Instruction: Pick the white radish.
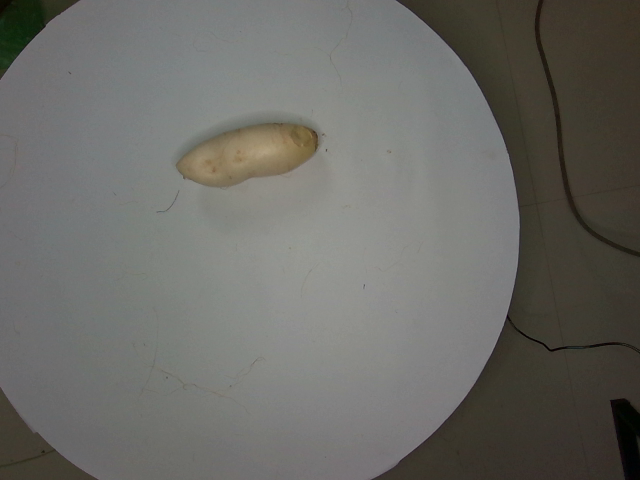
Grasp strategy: vertical